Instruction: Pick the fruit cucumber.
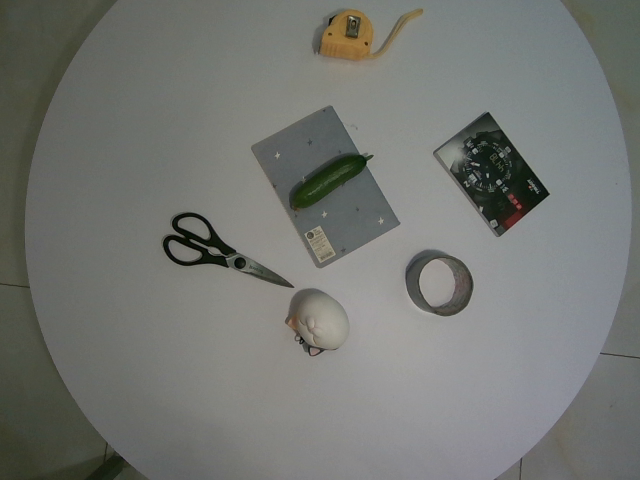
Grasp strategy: vertical